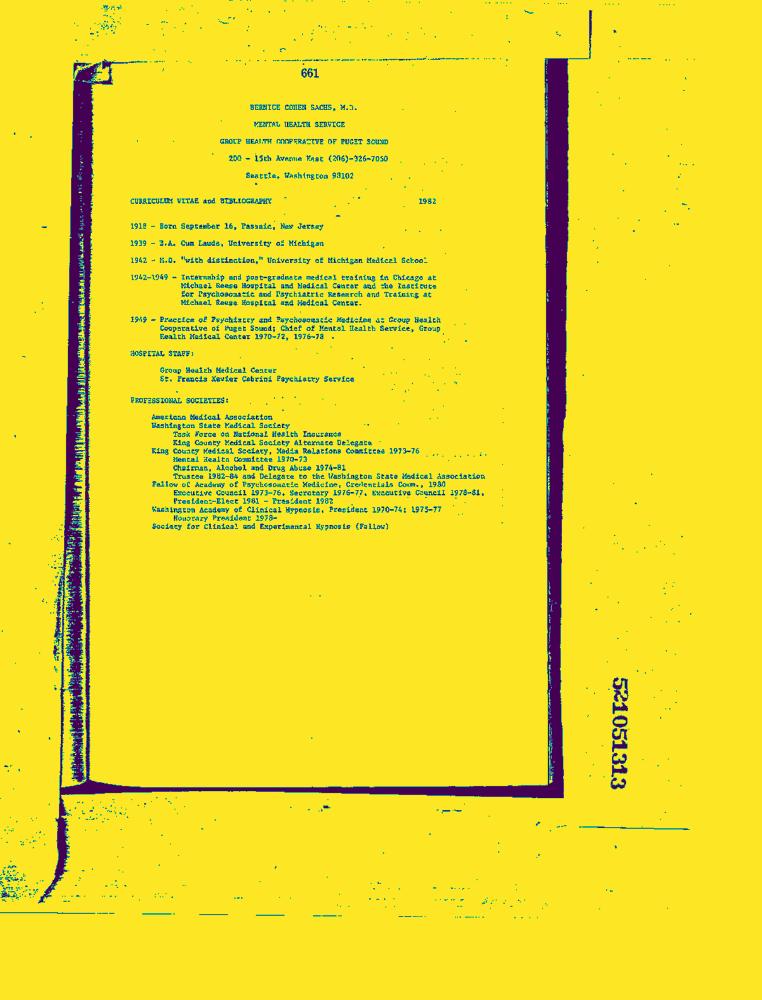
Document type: Resume-Doc